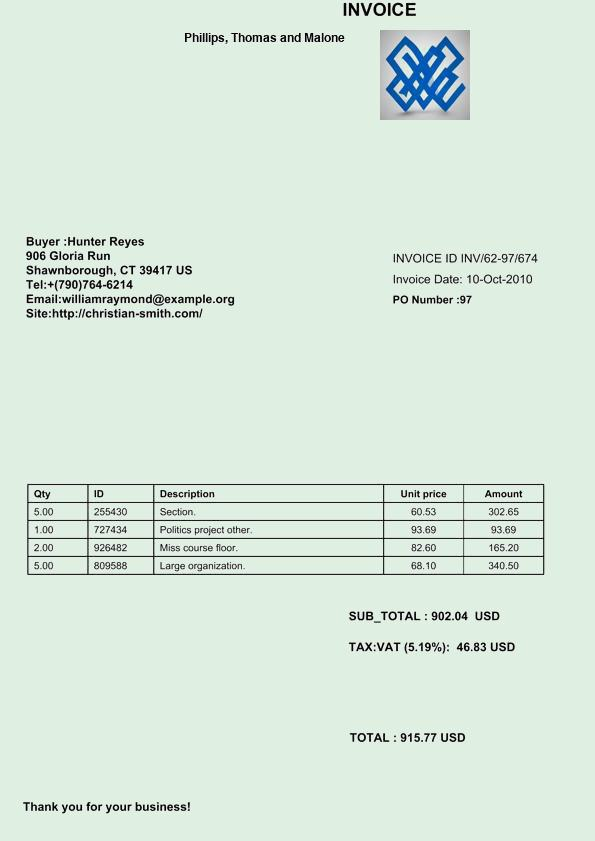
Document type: Invoice